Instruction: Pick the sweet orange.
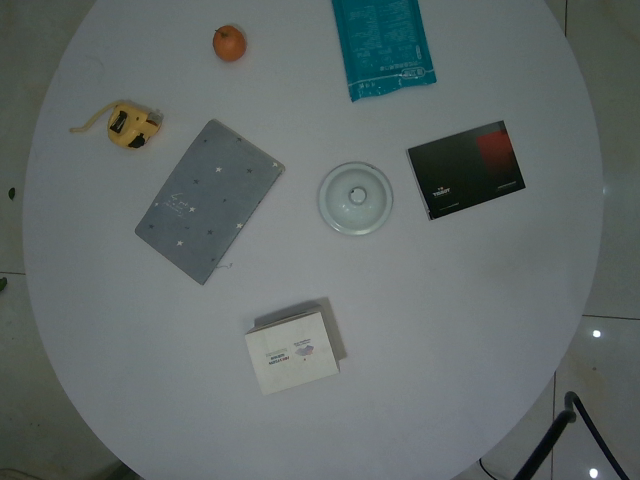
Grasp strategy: vertical